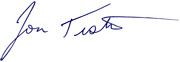
Signature of: jon tester